Question: What is the suspected problem?
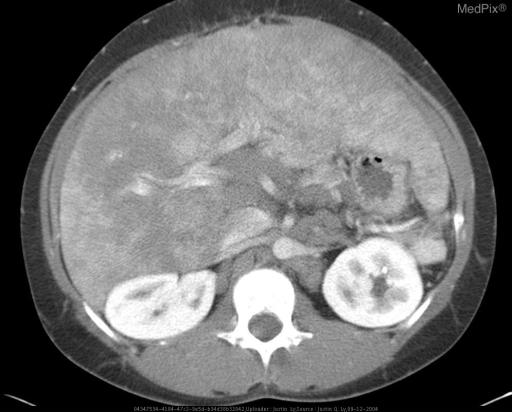
Answer: The findings suggest Enlarged liver with nodular and heterogeneous pattern of enhancement.  Periportal and retroperitoneal lymphadenopathy.  These findings are consistent with abdominal sarcoid in this clinical setting.. Axial contrast-enhanced CT image in the early phase shows heterogeneous and somewhat nodular enhancement of the enlarged liver, without discreet hepatic mass.  Note the improved visualization of the periportal and retroperitoneal lymphadenopathy with the use of intravenous contrast. The spleen is noted to be surgically absent.. The patient might have a history of Patient with history of thoracic sarcoid presenting with increasing LFTs and pruritis..